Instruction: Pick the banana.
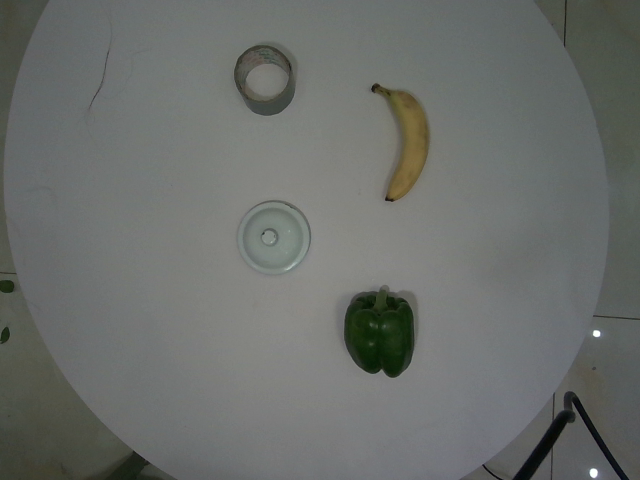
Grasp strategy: vertical